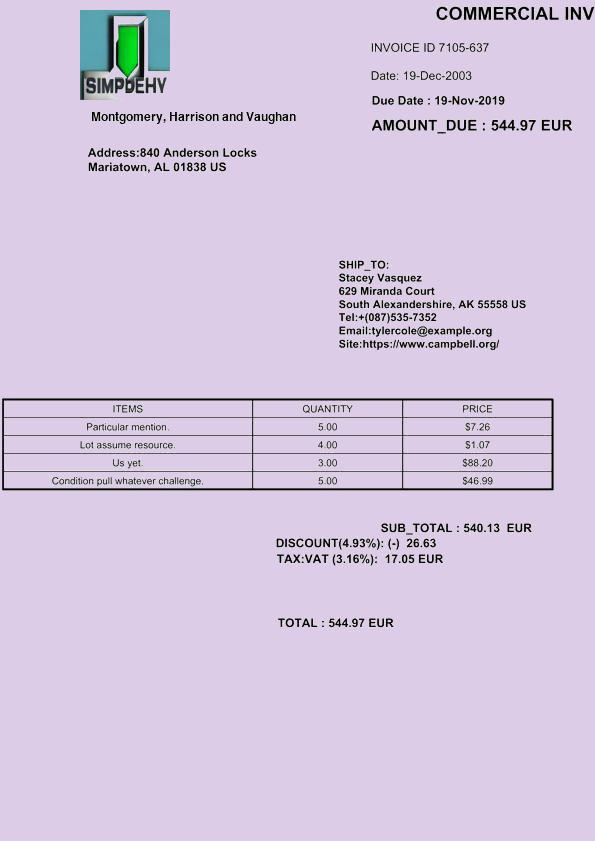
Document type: Invoice